Question: Which state is mentioned in the document?
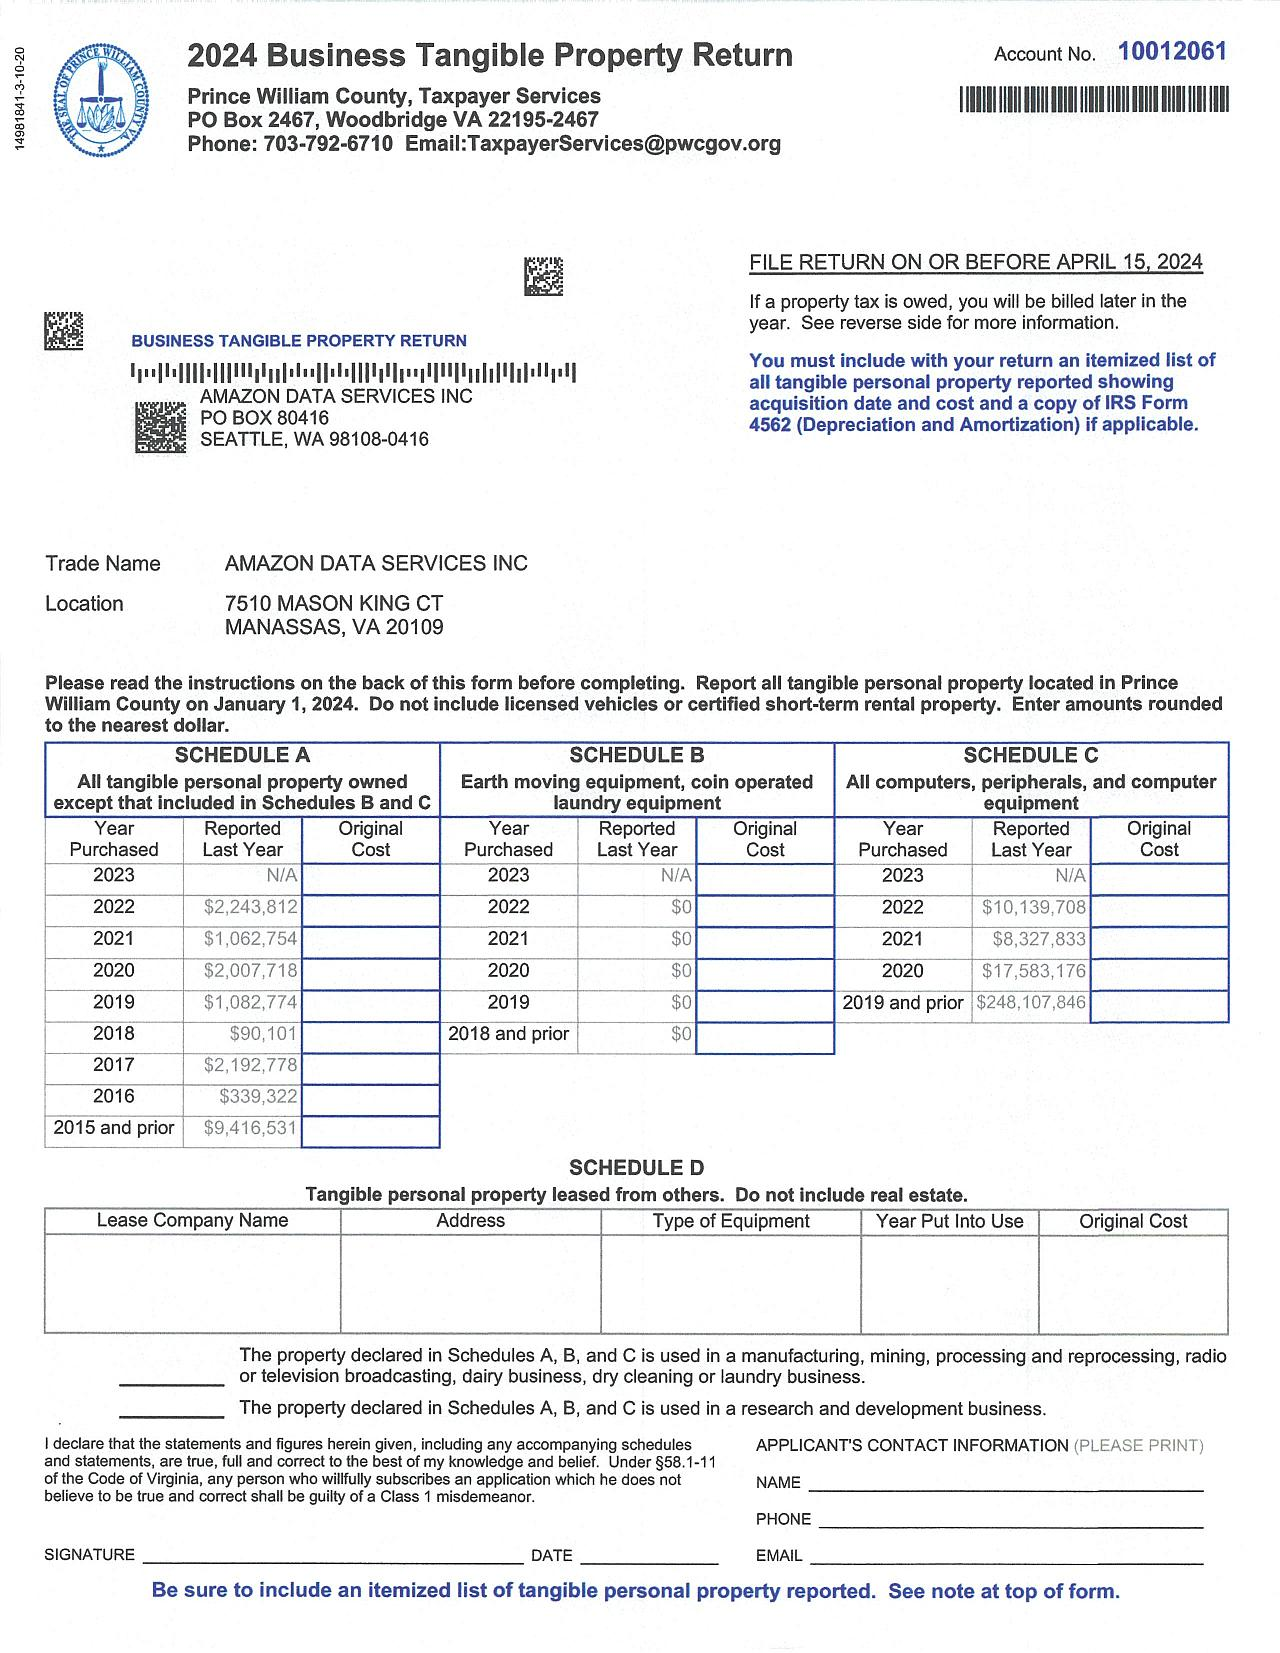
Answer: "VA"